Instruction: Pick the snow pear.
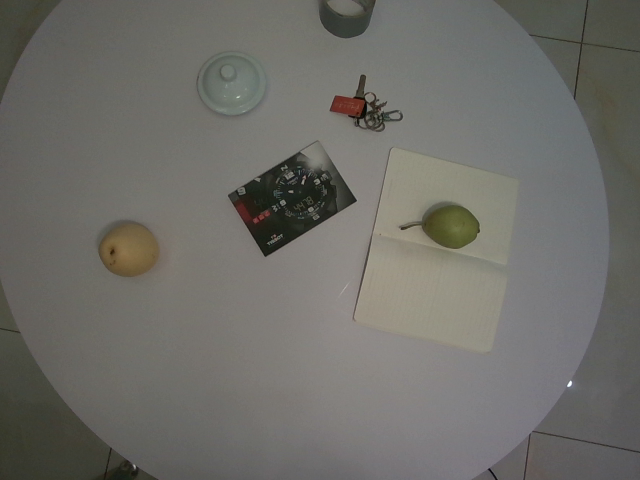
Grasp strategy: vertical